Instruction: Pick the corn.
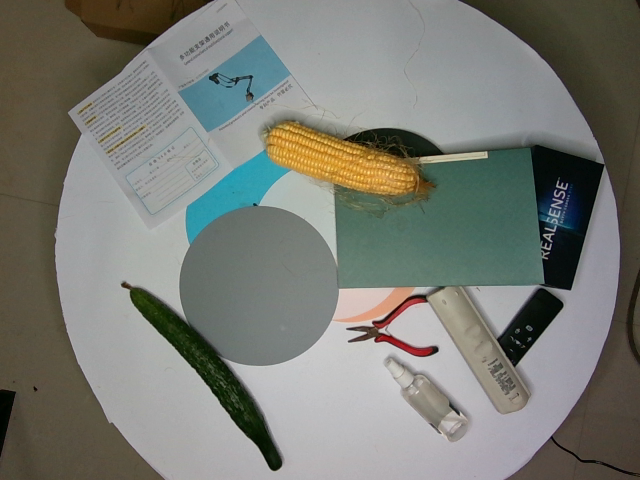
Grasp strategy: vertical